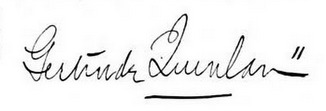
Signature of: gertrude quinlan